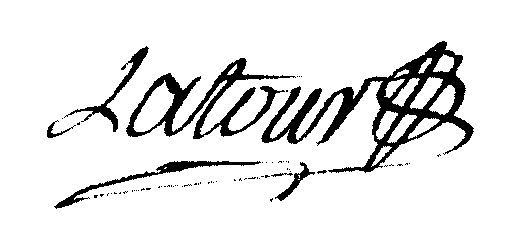
Signature of: jean pierre latour